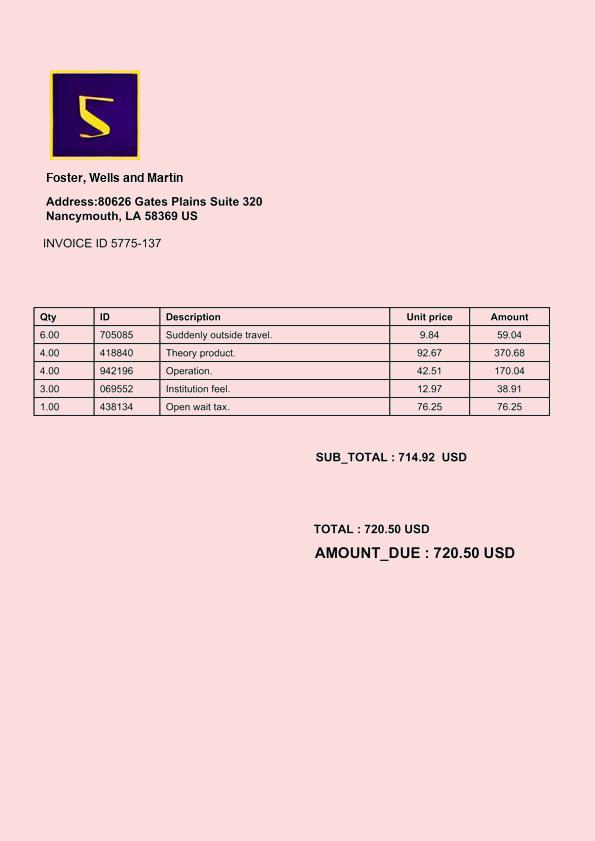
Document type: Invoice